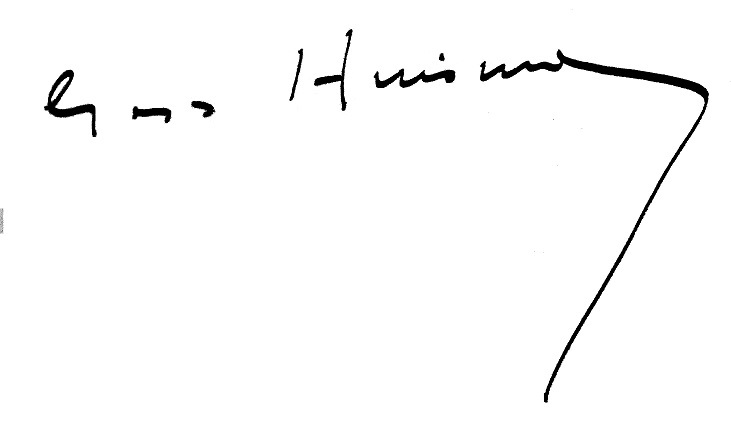
Signature of: georges huisman